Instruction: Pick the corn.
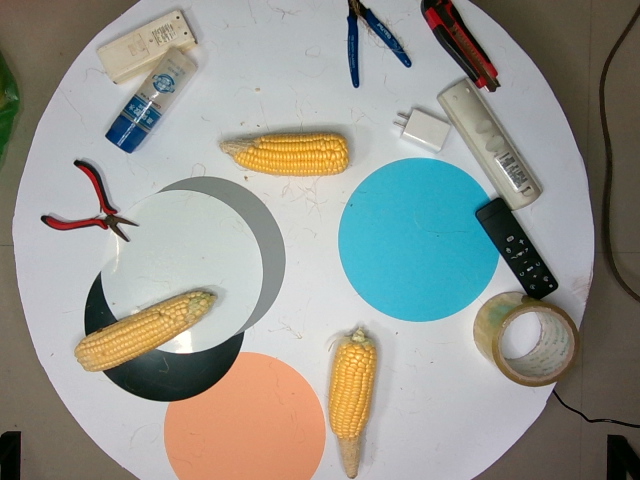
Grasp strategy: vertical